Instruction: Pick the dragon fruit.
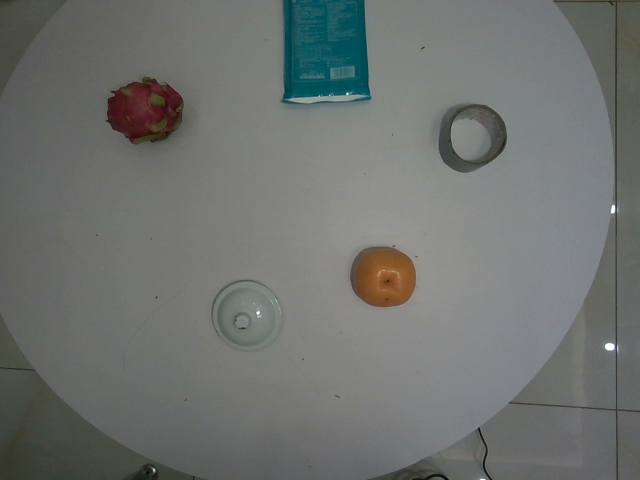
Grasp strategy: vertical